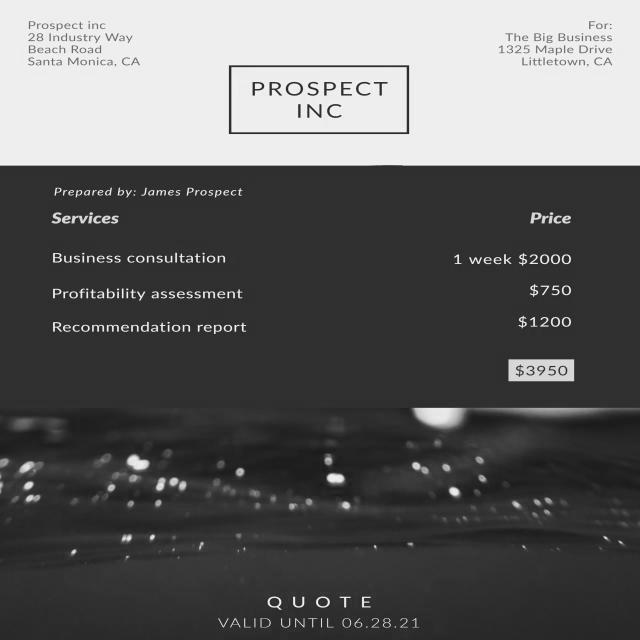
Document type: Invoice